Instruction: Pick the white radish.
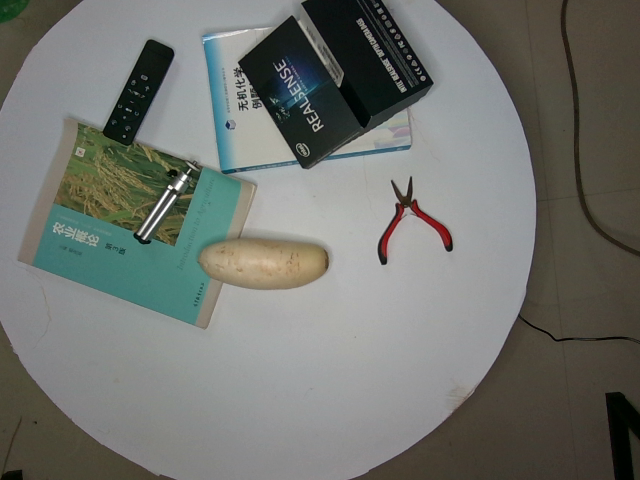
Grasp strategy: vertical